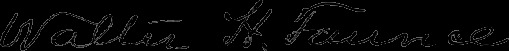
Signature of: walter hamlet faunce